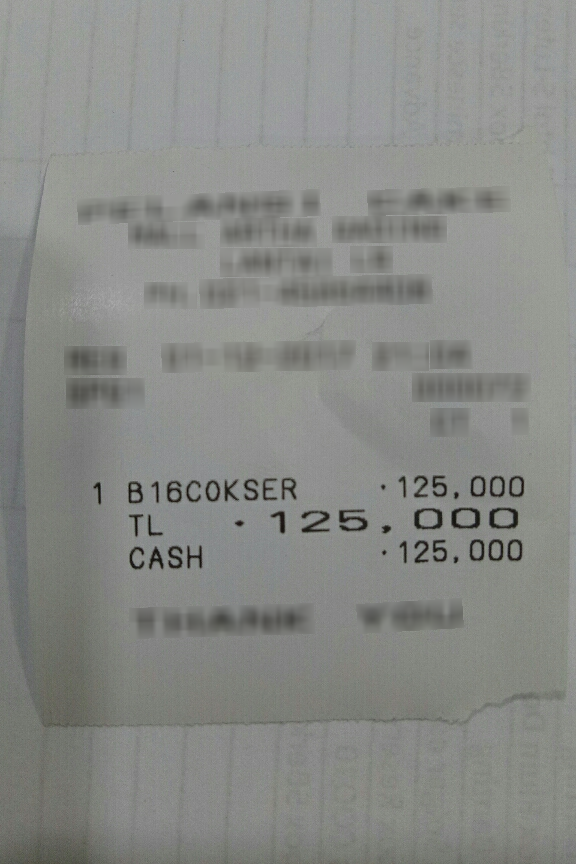
Number of items: 3
Total: 125,000
OCR text regions:
text: 1
text: B16COKSER
text: 125,000
text: TL
text: 125,000
text: CASH
text: 125,000